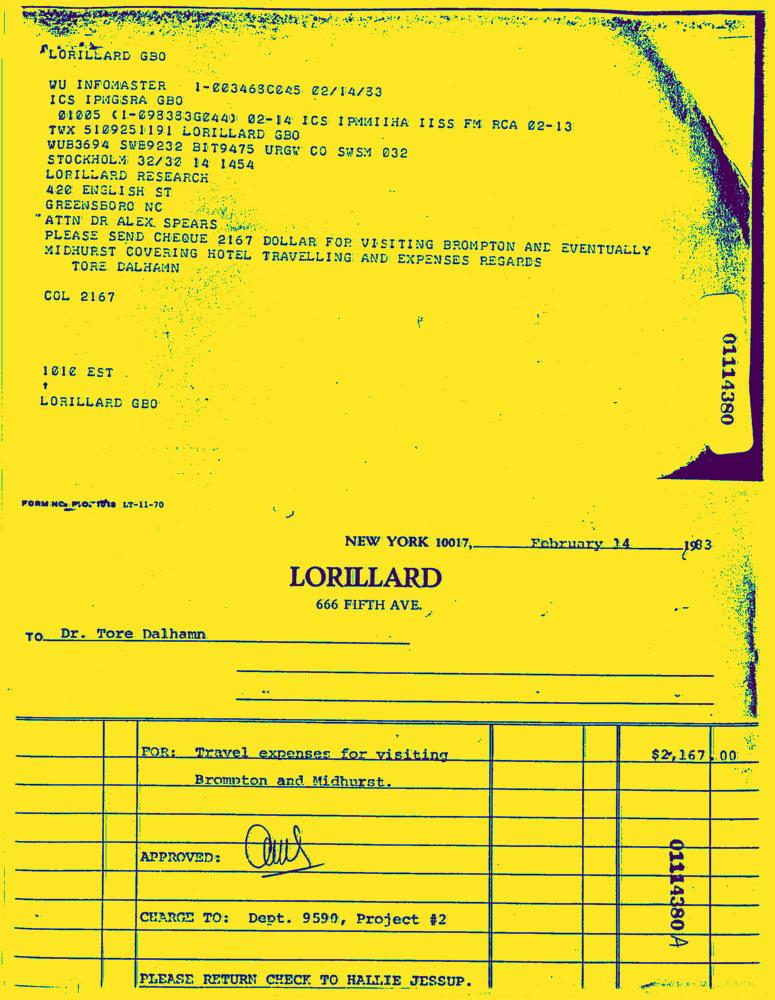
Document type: Invoice-Doc